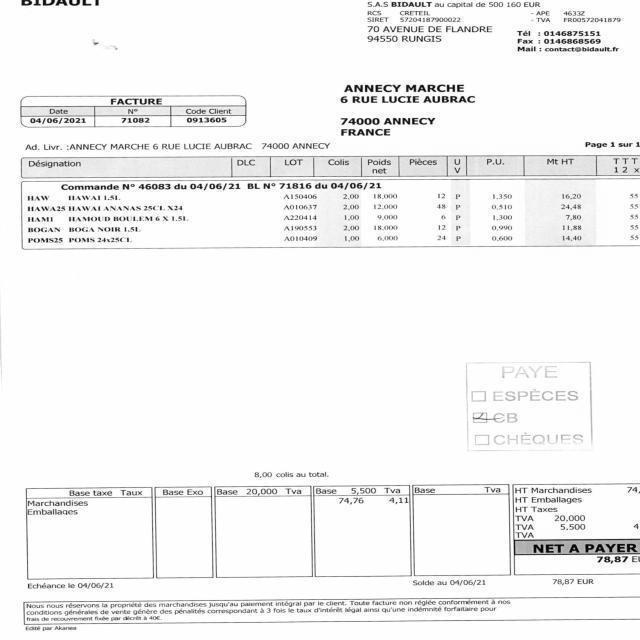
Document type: Invoice